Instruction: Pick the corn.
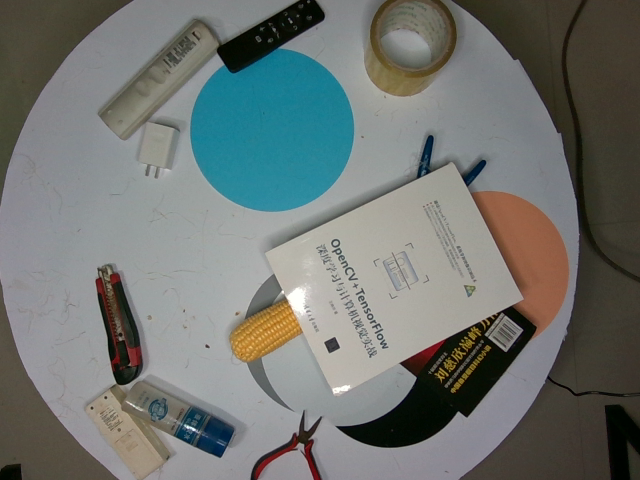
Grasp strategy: vertical